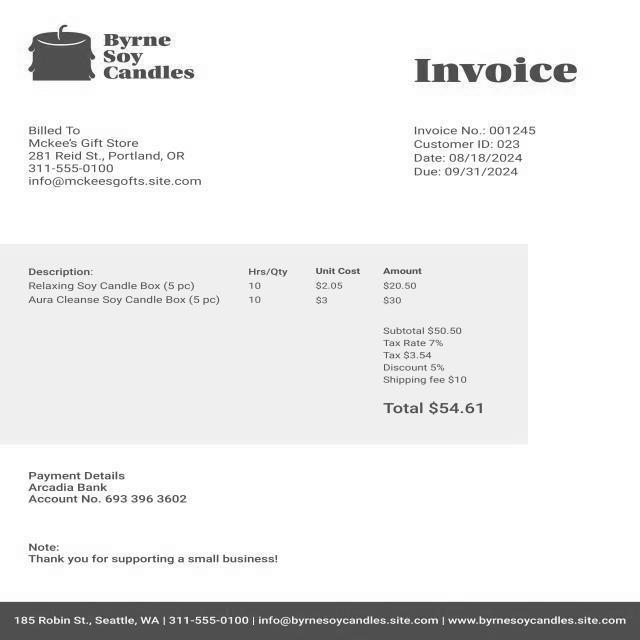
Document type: Invoice